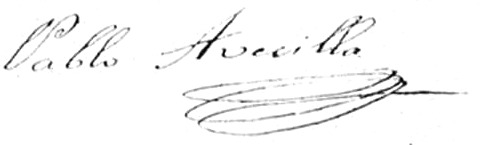
Signature of: pablo alonso de la avecilla